Question: What might the diagnosis be?
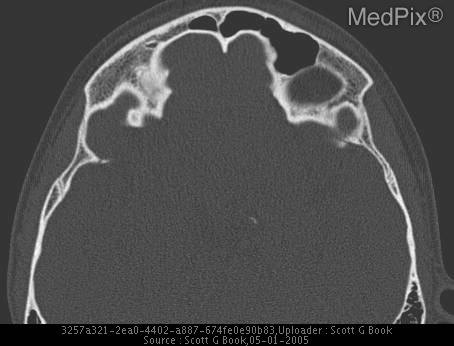
Answer: The possible diagnosis includes Chronic sinusitis
Congenital opacification
Silent Sinus
Post traumatic deformity.